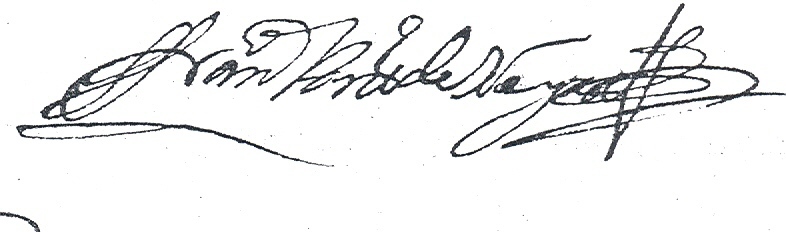
Signature of: francisco antonio de neira